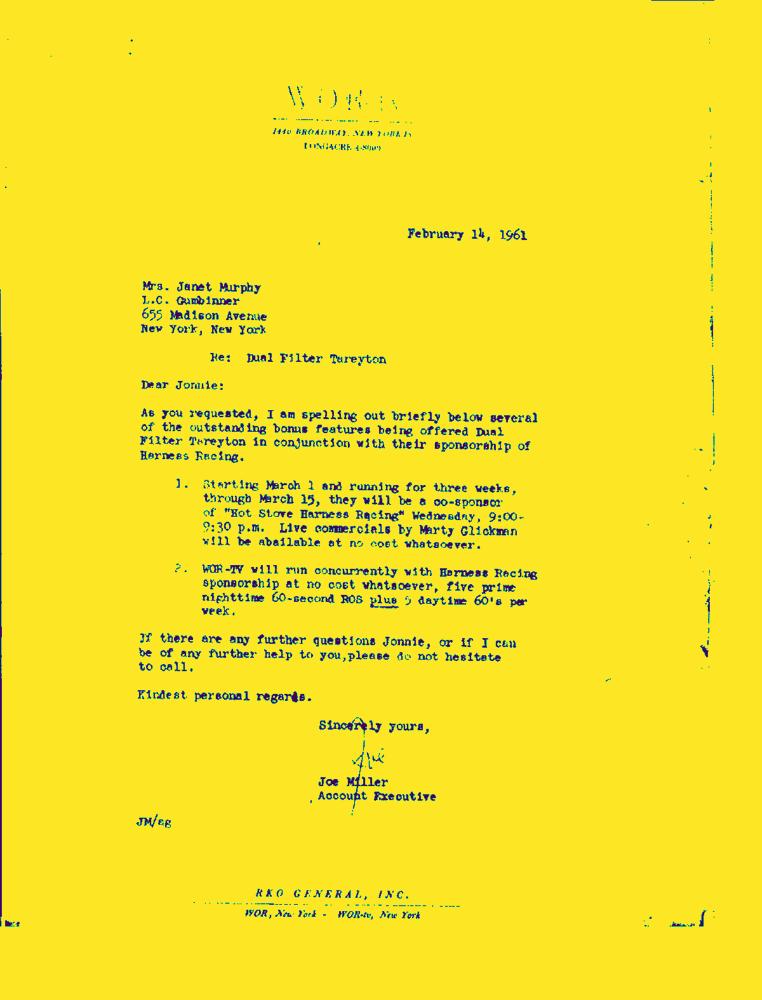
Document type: Letter-Doc